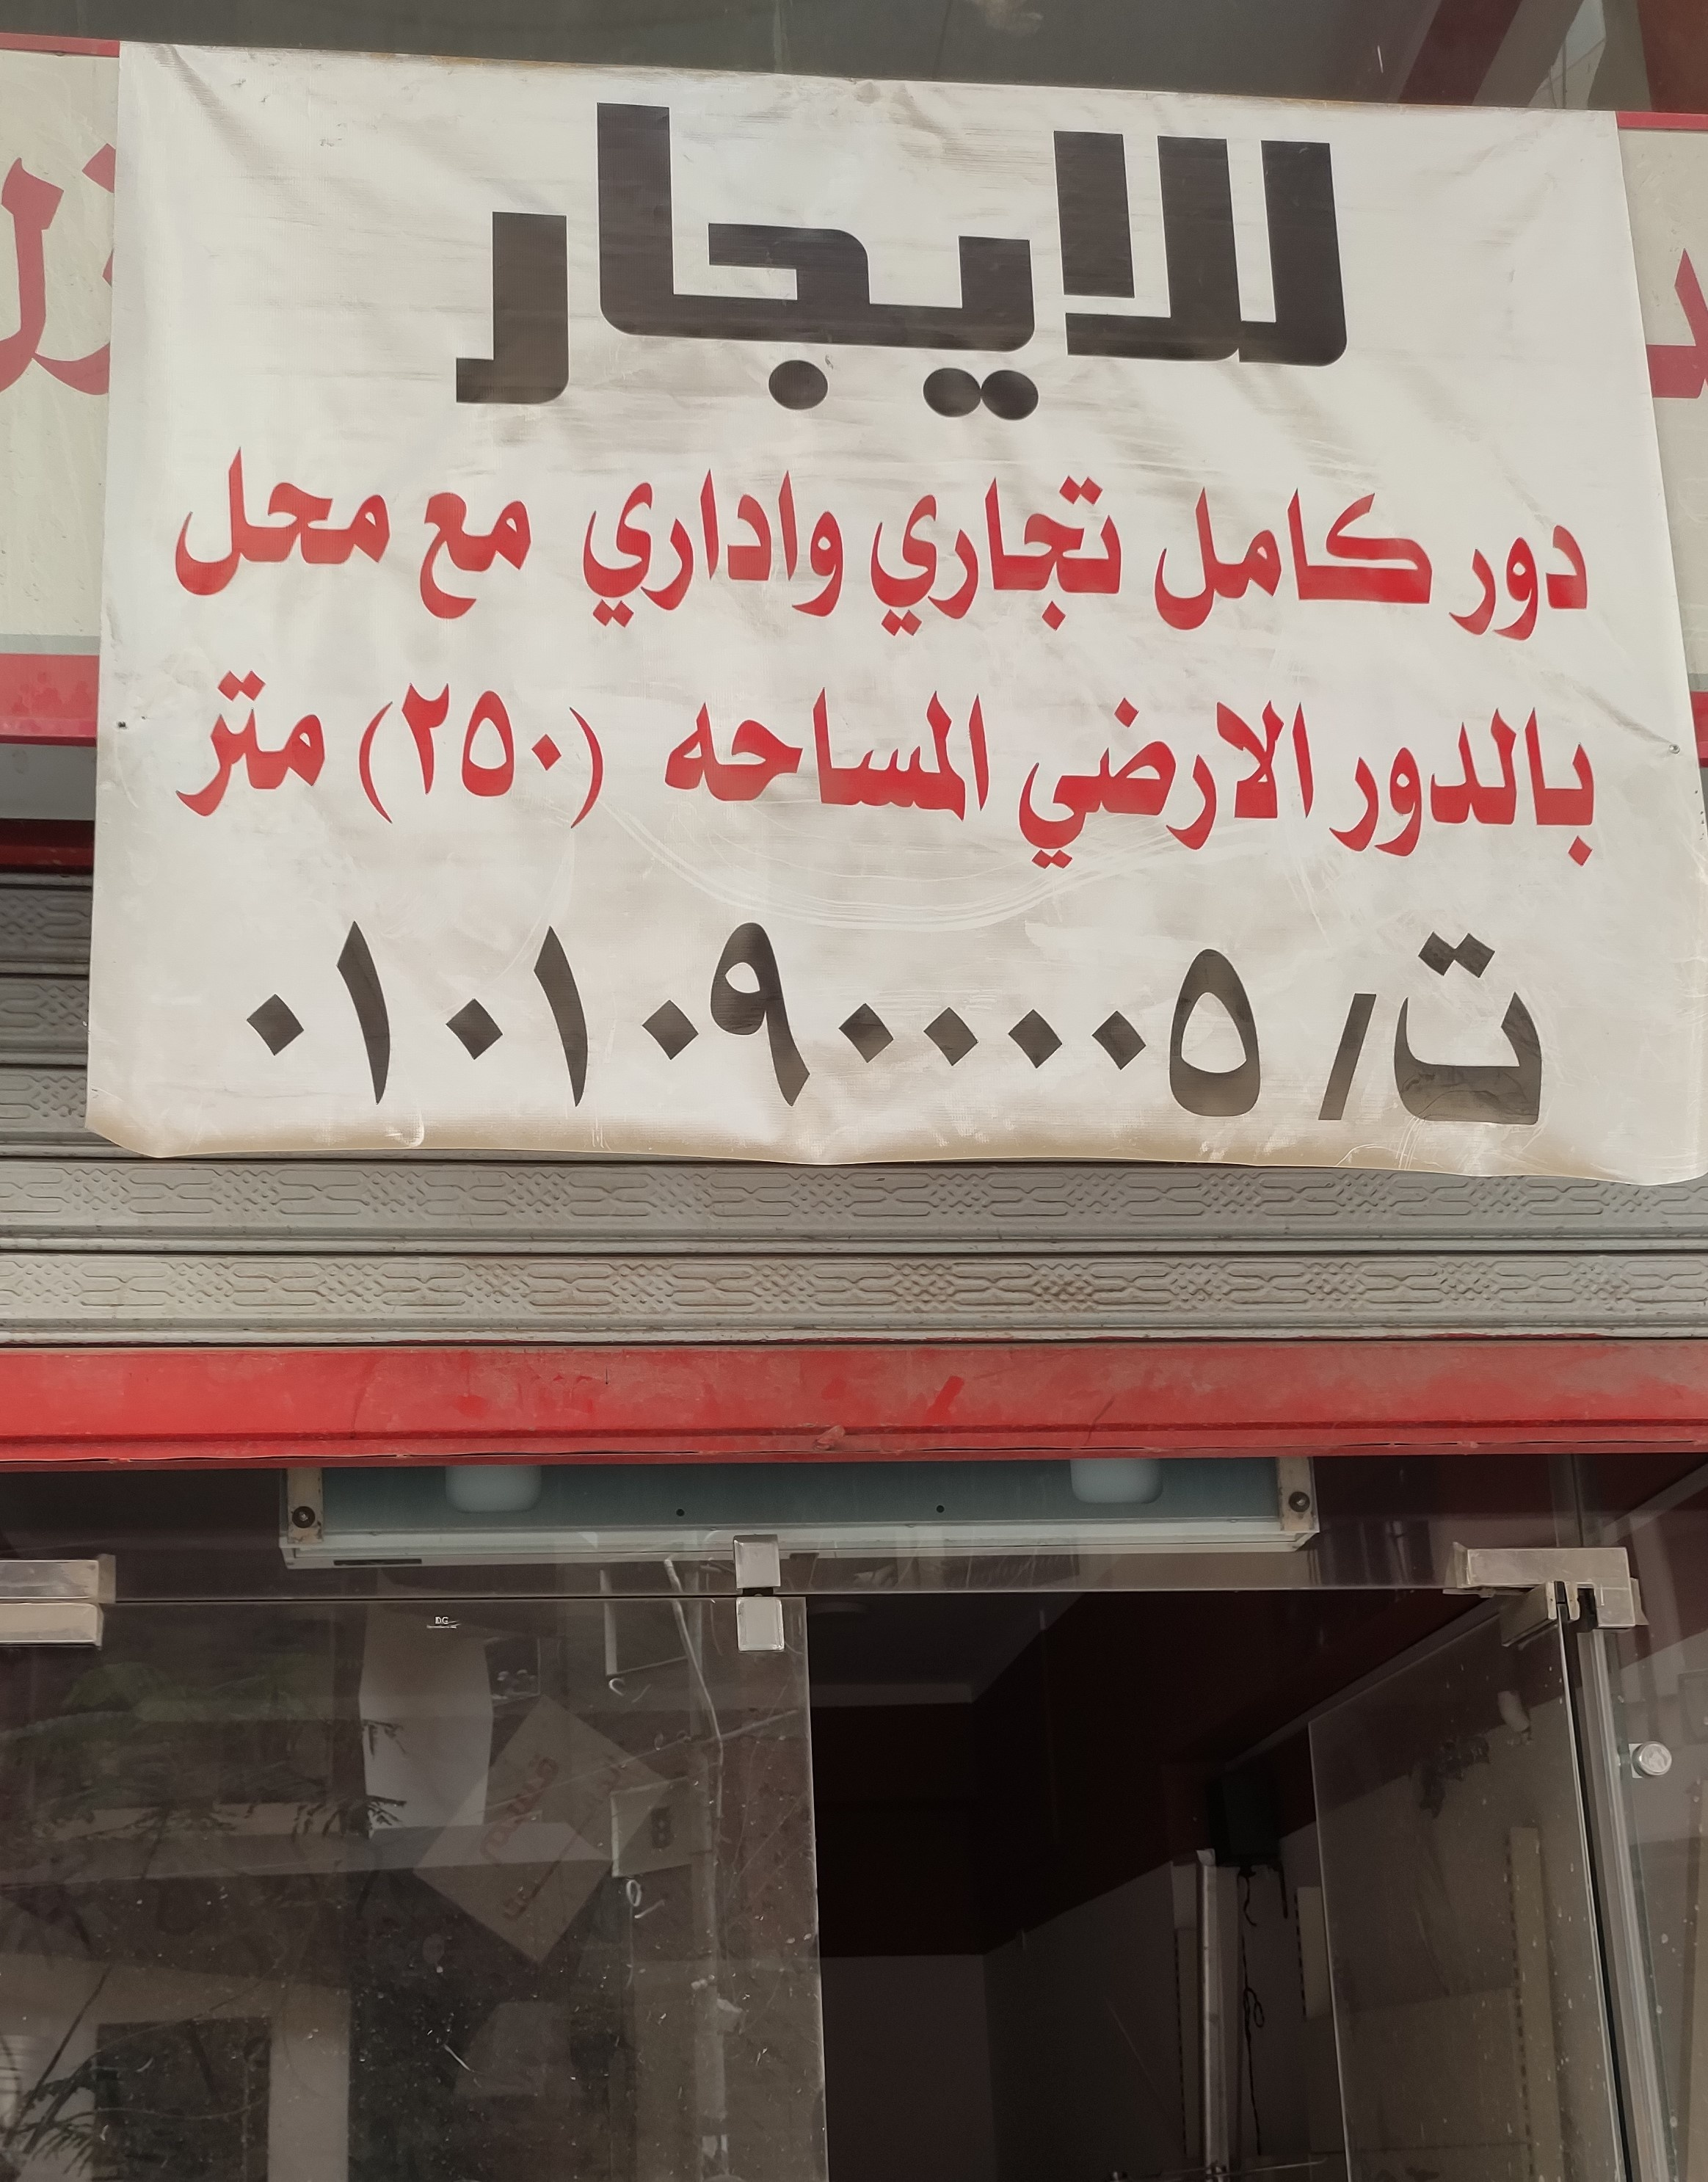
Text in image: للايجار محل واداري تجاري مع كامل دور متر المساحة (250) الارضي بالدور 01010900005 ت